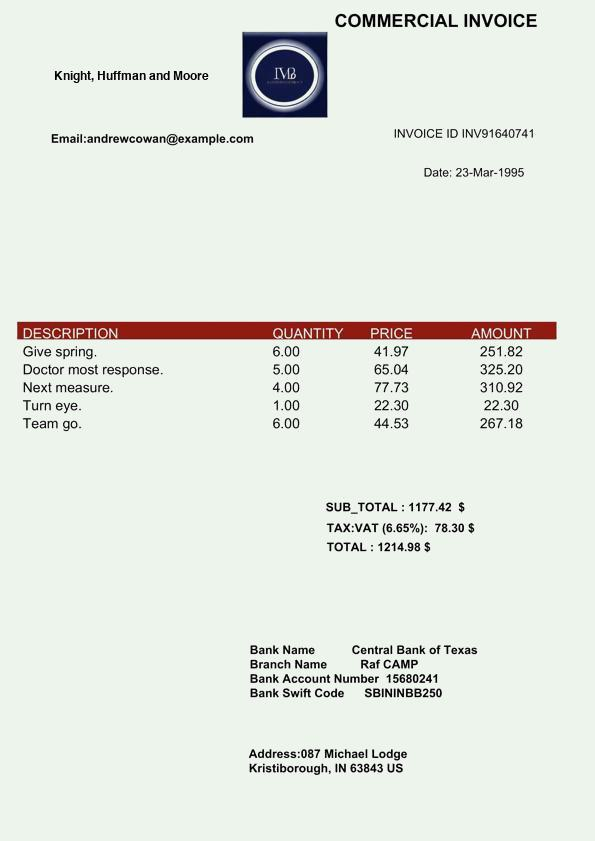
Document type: Invoice